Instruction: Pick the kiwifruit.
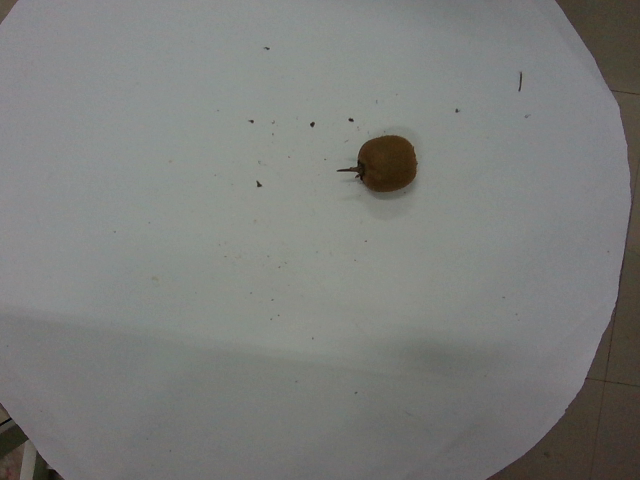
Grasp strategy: vertical